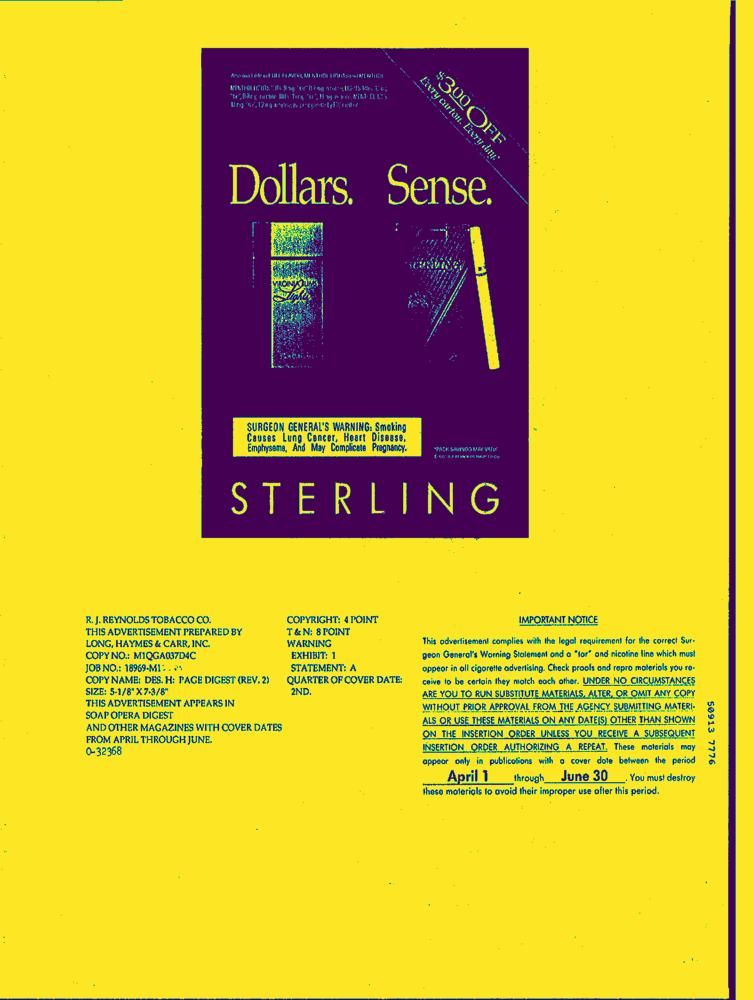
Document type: AD